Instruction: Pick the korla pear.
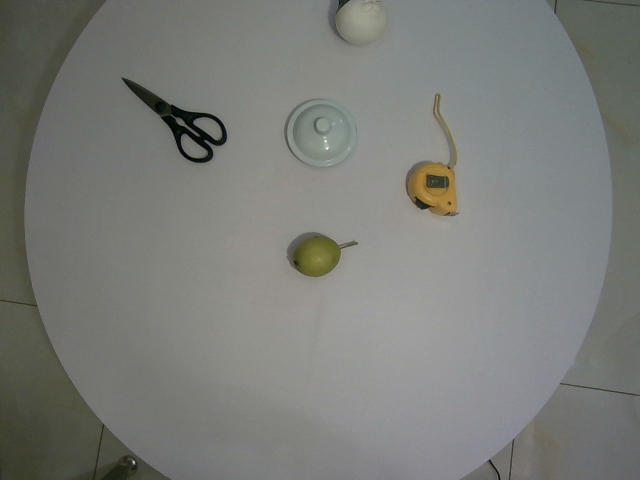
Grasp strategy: vertical